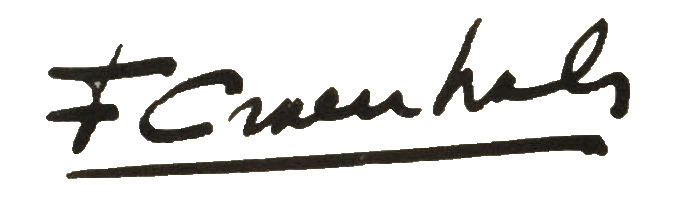
Signature of: françois craenhals